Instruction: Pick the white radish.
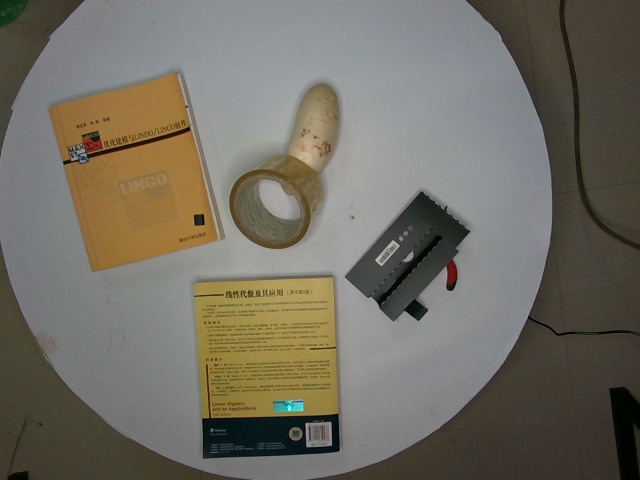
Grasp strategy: vertical